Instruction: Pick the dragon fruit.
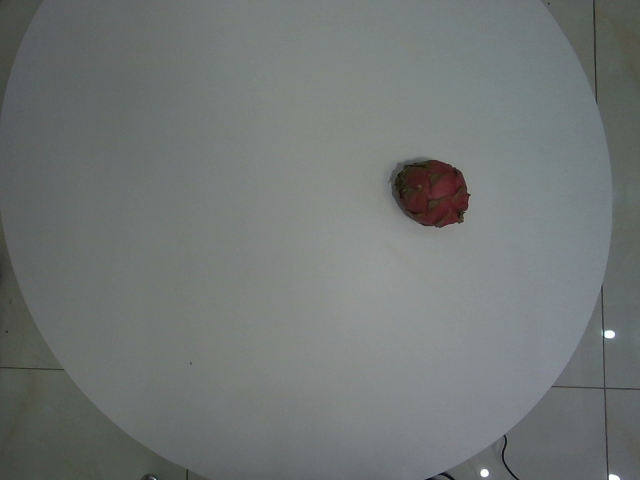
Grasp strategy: vertical